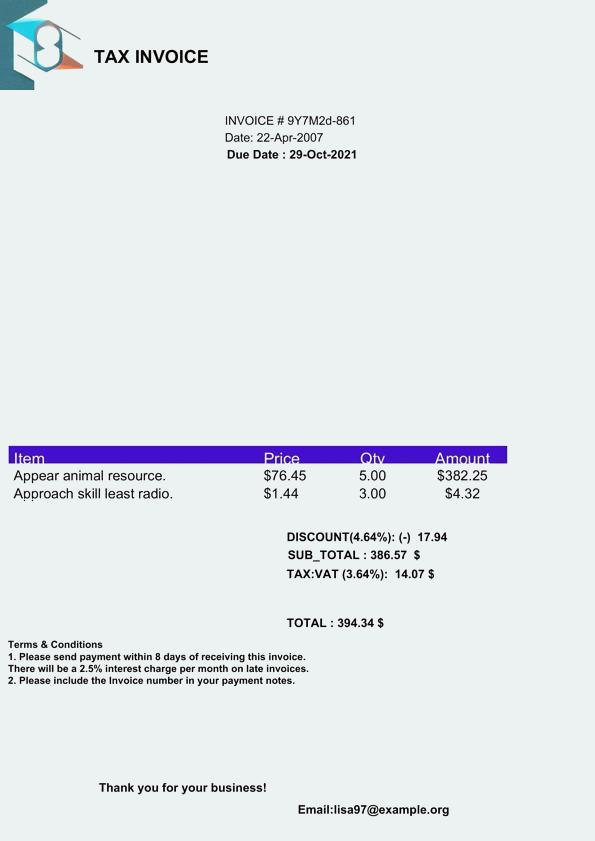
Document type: Invoice